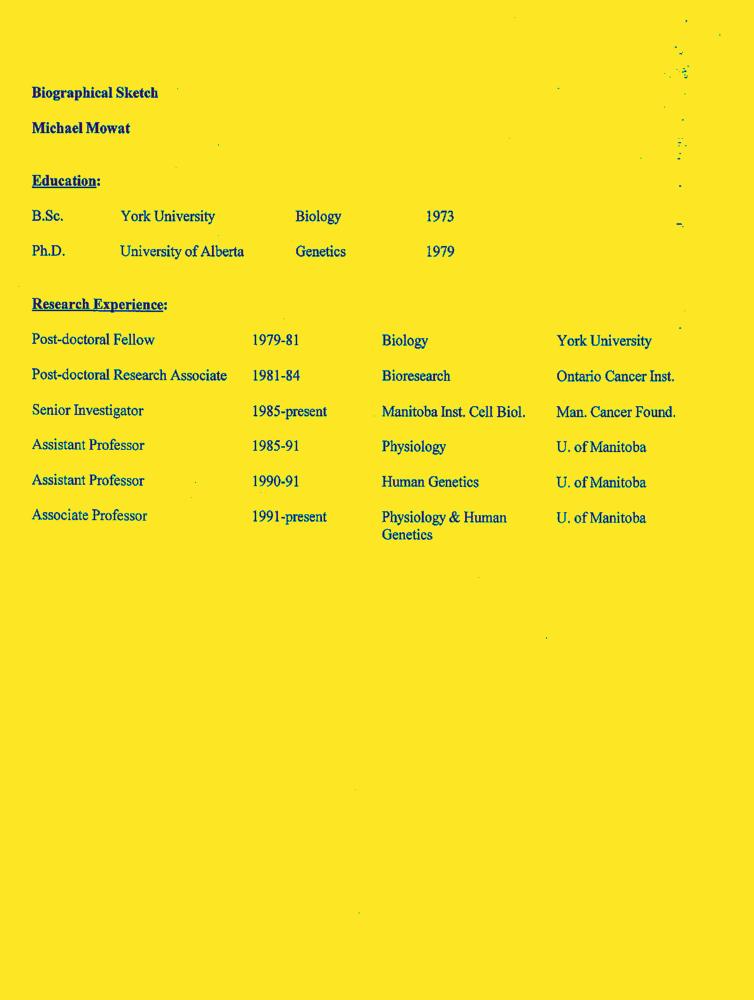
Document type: Resume-Doc